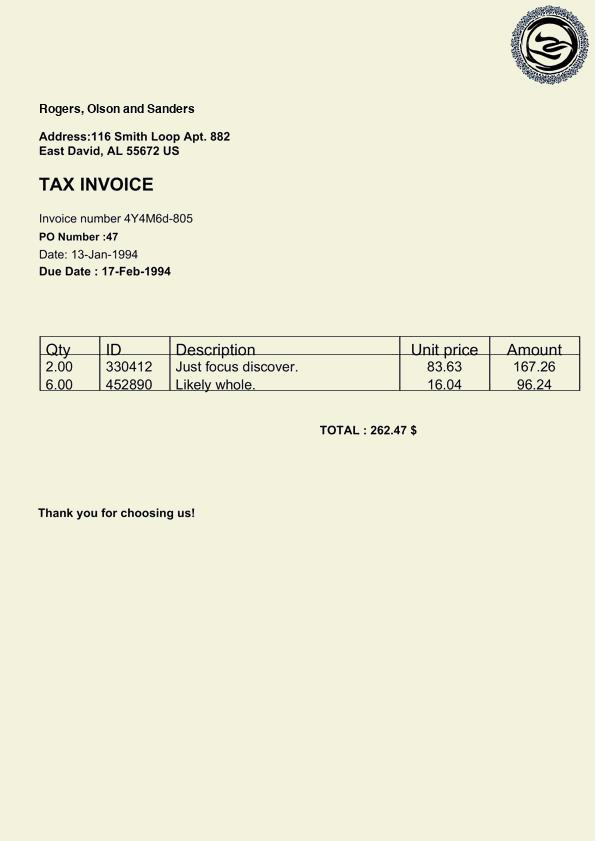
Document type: Invoice